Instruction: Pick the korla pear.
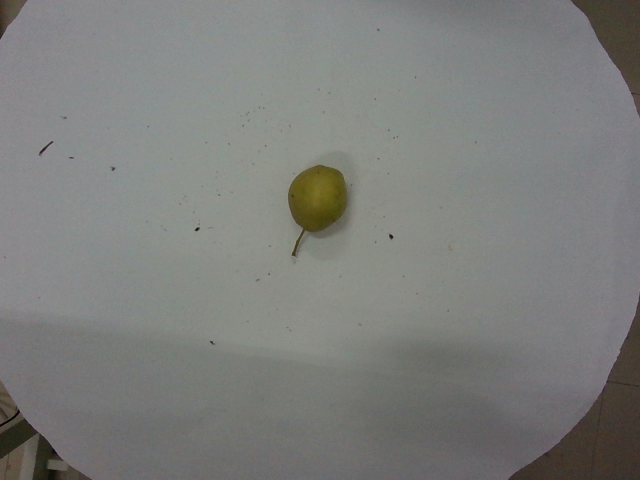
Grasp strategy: vertical